Question: What is the potential diagnosis?
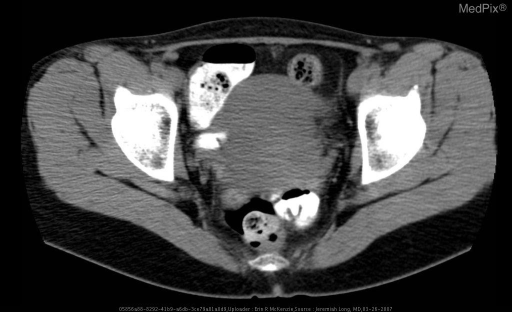
Answer: The possible diagnosis includes • Meckel's Diverticulum
• Duplication Cyst
• Appendicitis.